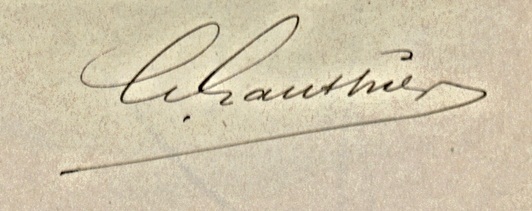
Signature of: gaston gauthier